Question: What could the diagnosis suggest?
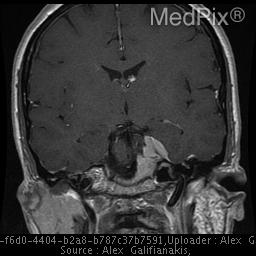
Answer: The possible diagnosis includes Meningioma with adjacent arachnoid cyst
Cystic Meningioma
Invasive pituitary adenoma
Metastasis
Schwannoma.